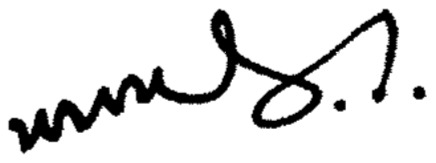
Signature of: manilal h patel